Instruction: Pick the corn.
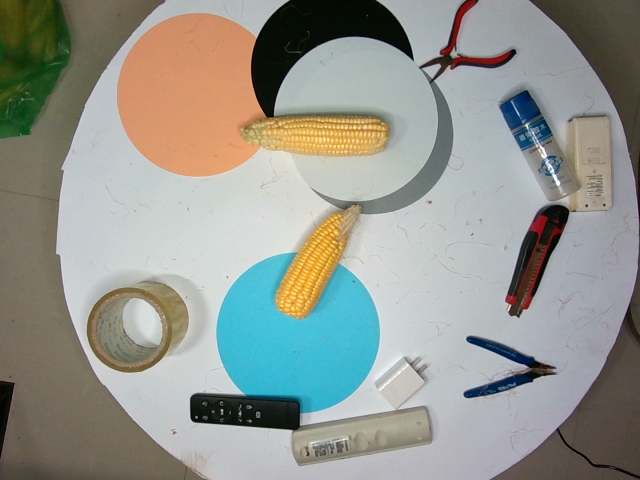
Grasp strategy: vertical